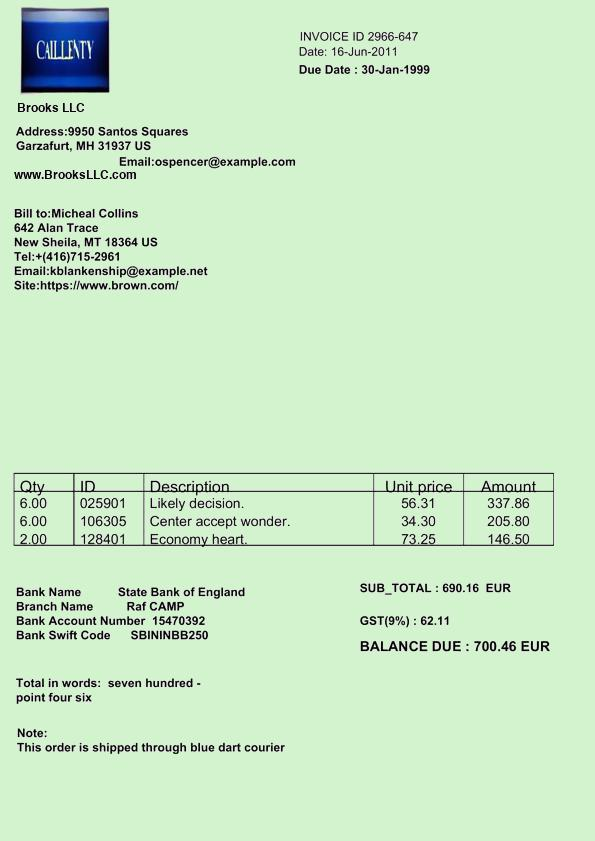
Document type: Invoice